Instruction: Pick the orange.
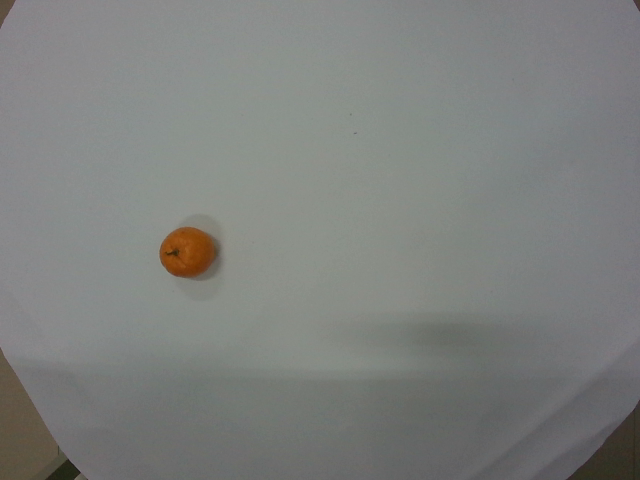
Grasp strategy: vertical